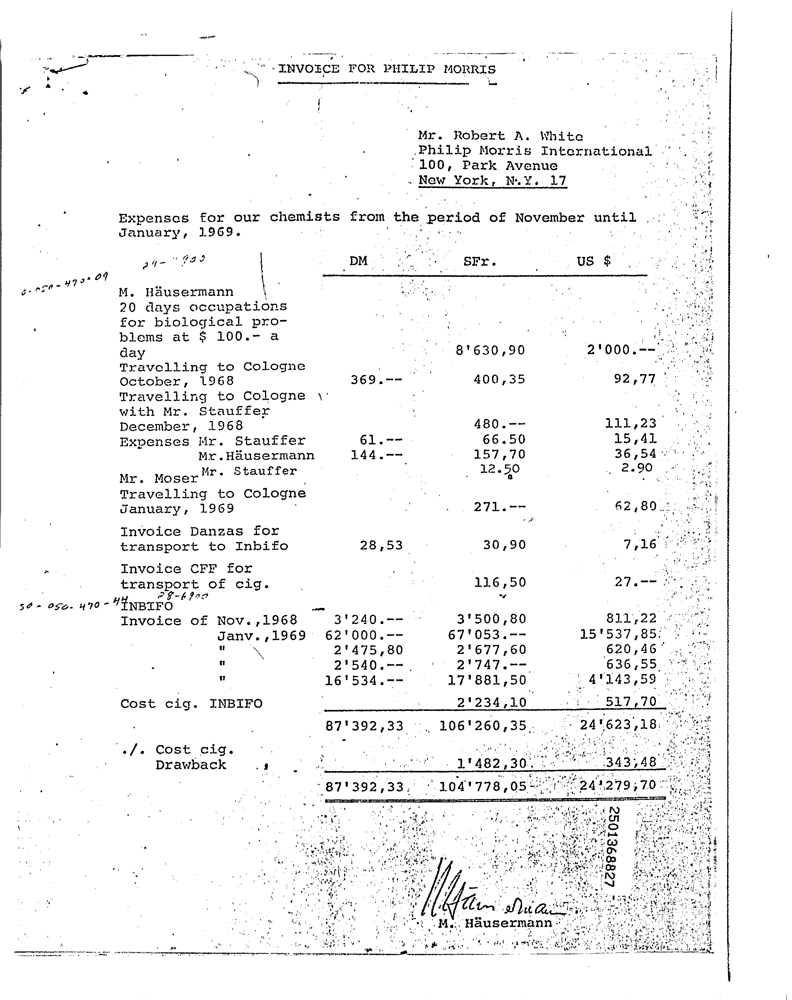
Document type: Invoice